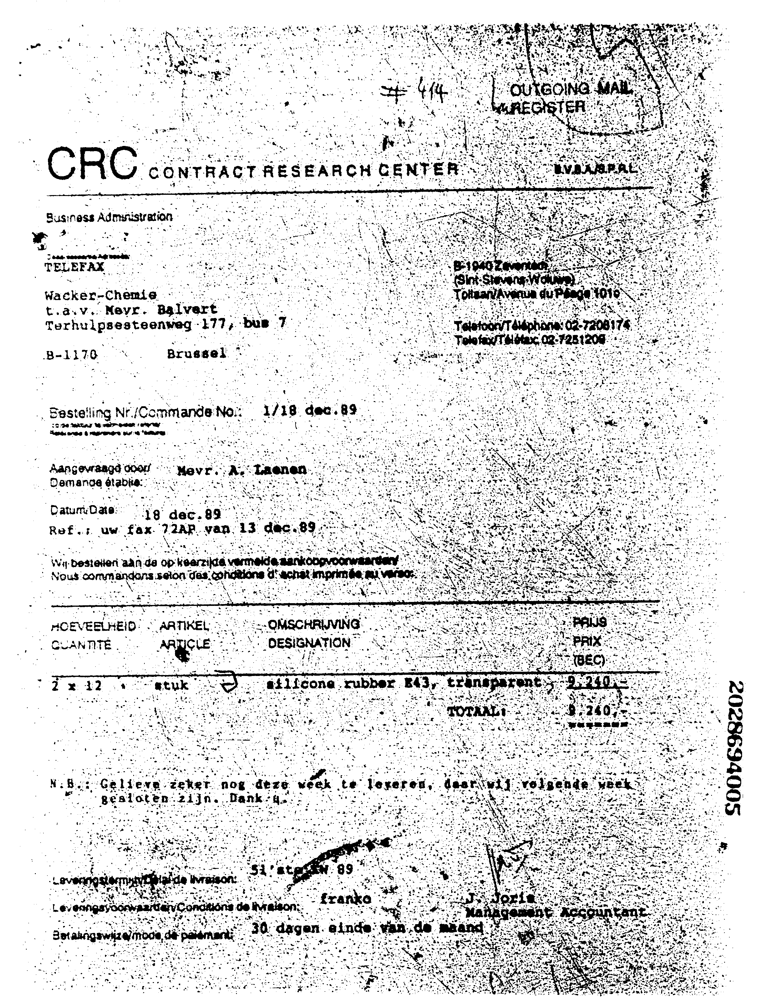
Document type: Invoice